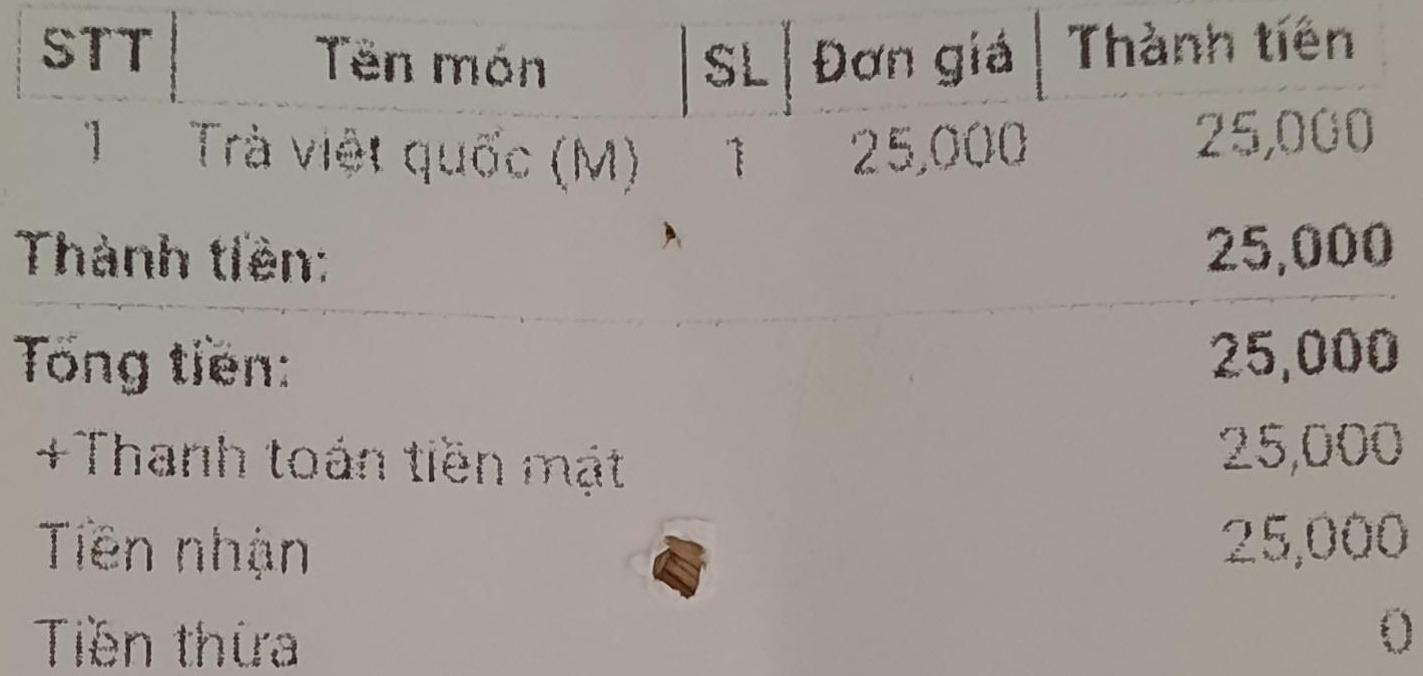
<table>
<tr>
<th>STT</th>
<th>Tên món</th>
<th>SL</th>
<th>Đơn giá</th>
<th>Thành tiền</th>
</tr>
<tr>
<td>1</td>
<td>Trà việt quốc (M)</td>
<td>1</td>
<td>25,000</td>
<td>25,000</td>
</tr>
</table>

Thành tiền: 25,000
Tổng tiền: 25,000
+Thanh toán tiền mặt 25,000
Tiền nhận 25,000
Tiền thừa 0